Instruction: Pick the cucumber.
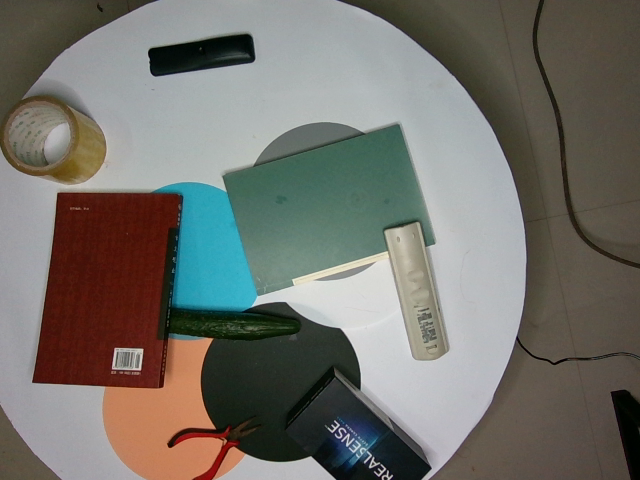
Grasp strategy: vertical